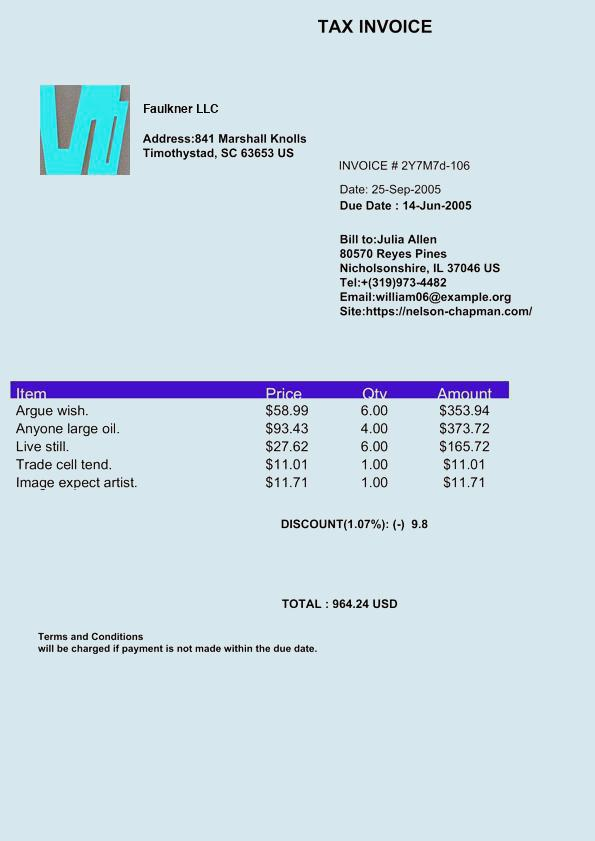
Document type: Invoice